Question: Describe the condition in detail:
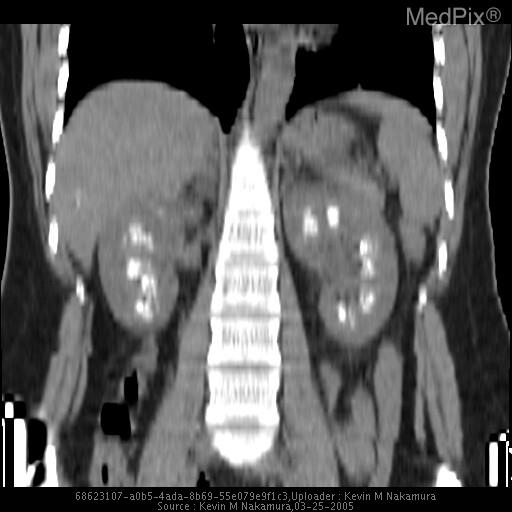
Answer: The disease is discussed as: Medullary  nephrocalcinosis (95% of all nephrocalcinoses) is usually associated with hypercalciuria and often with hypercalcemia.  Approximately 40% of cases of medullary nephrocalcicosis are attributable to primary hyperparathyroidism, another 20% to renal tubular acidosis, and the remaining 40% divided among many other causes.  Most of the conditions that cause nephrocalcinosis can also result in nephrolithiasis.  Their coexistence helps establish the etiology and may significantly impact patient management.  The appearance of medullary nephrocalcinosis equates to calcifications involving the distal convoluted tubules in the loops of Henle.

HYPERCALCIURIA, in general, is due to to dissolution of the bone, excessive ingestion or absorption of calcium from the gastrointestinal tract, or faulty renal reabsorption of calcium.  Hyperparathyroidism is the most common single cause.  Medullary nephrocalcicosis is seen in 5% of those with primary hyperparathyroidism (parathyroid adenoma), and nephrolithiasis is seen in 50-80% of these patients.  Secondary hyperparathyroidism (usually due to renal disease) is a much less likely cause.

RENAL TUBULAR ACIDOSIS is characterized by abnormal renal tubular function that results in chronic systemic acidosis and a persistent alkali urine.  There are two types of RTA.  Type II RTA consists of proximal abnormalities, in which there is a greater than normal loss of bicarbonate, and renal calculi are not formed.  Distal tubular dysfunction (type I RTA) interferes with hydrogen ion transfer into the urine, and may result in stone formation. 30% of infants and 70% of adults with type I RTA develop medullary nephrocalcicosis or nephrolithiasis.  RTA may cause delayed skeletal maturation and osteomalacia.  Primary RTA results from an inherited enzymatic defect.  Diseases known to cause secondary RTA include Wilson’s disease, Fanconi’s syndrome, hyperglobinemias, nephrotoxic drugs (outdated tetracycline, amphotericine B), and acetazolamide administration.  These processes (primary or secondary causes of RTA) result in an inability to acidify urine.  Since calcium ions are much more soluble in acidic urine crystalline calcium salts precipitate.

RENAL TUBULAR ECTASIA, or medullary sponge kidney, is a disease in which the terminal nephrons and ducts of Bellini are dilated.  Calculi form in about half the cases owing to stasis of urine in these dilated ducts.   Approximately 15% of these patients develop calcifications, which may be present in both kidneys, one kidney, or even a single collecting system.

Medullary nephrocalcicosis and urolithiasis occur in a variety of other conditions, including but not limited to sarcoidosis, Cushing syndrome diabetes insipidus, hyperthyroidism, milk-alkali syndrome (excess calcium + alkali = milk + antacids), and hypervitaminosis D.